Question: How is the history relevant to the case?
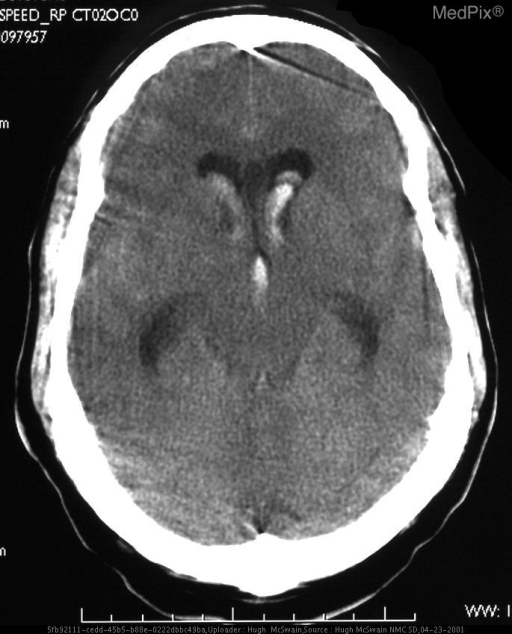
Answer: The patient's history of 38 y/o man presents to ER with history of headache after being choked during a basketball game. is key in understanding the case.